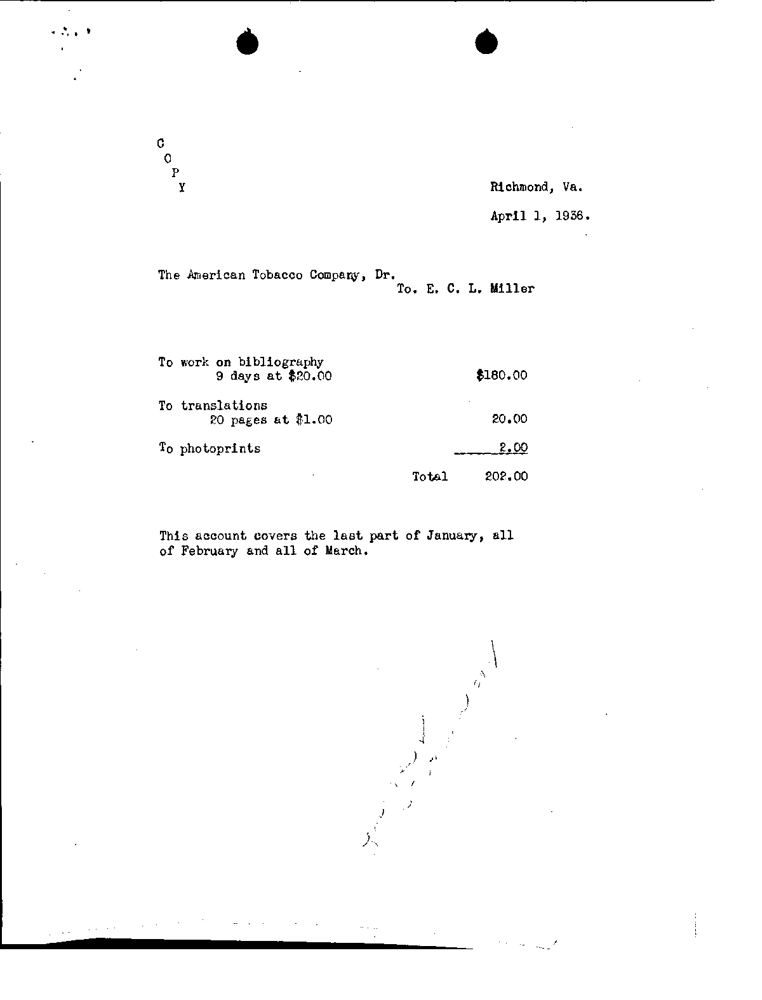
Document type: Invoice